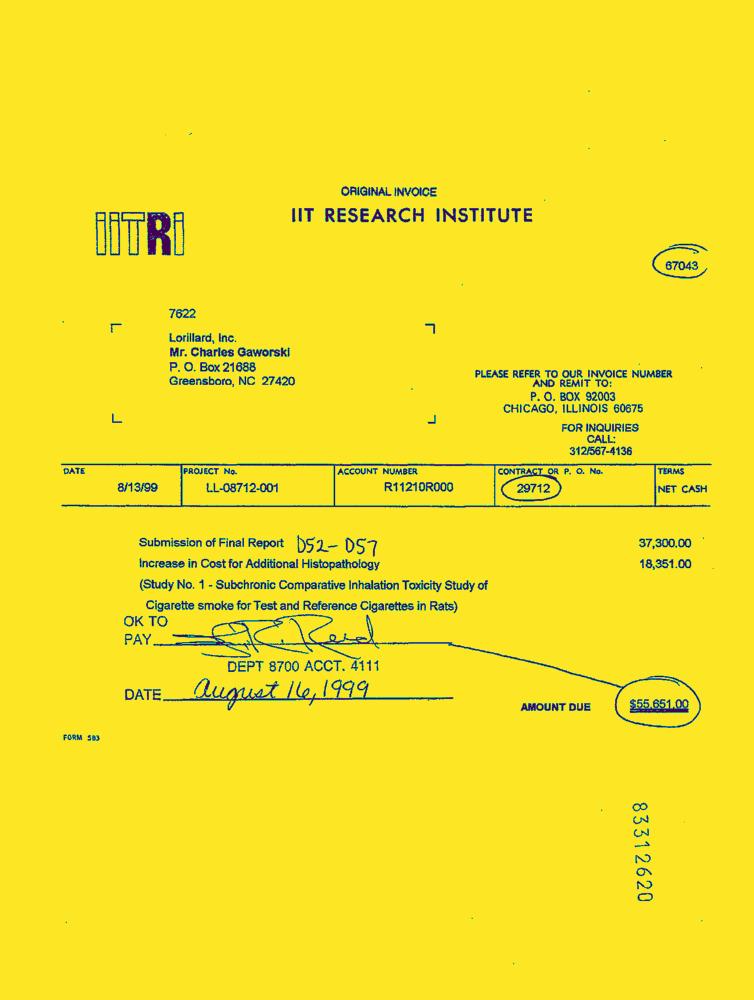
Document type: Invoice-Doc